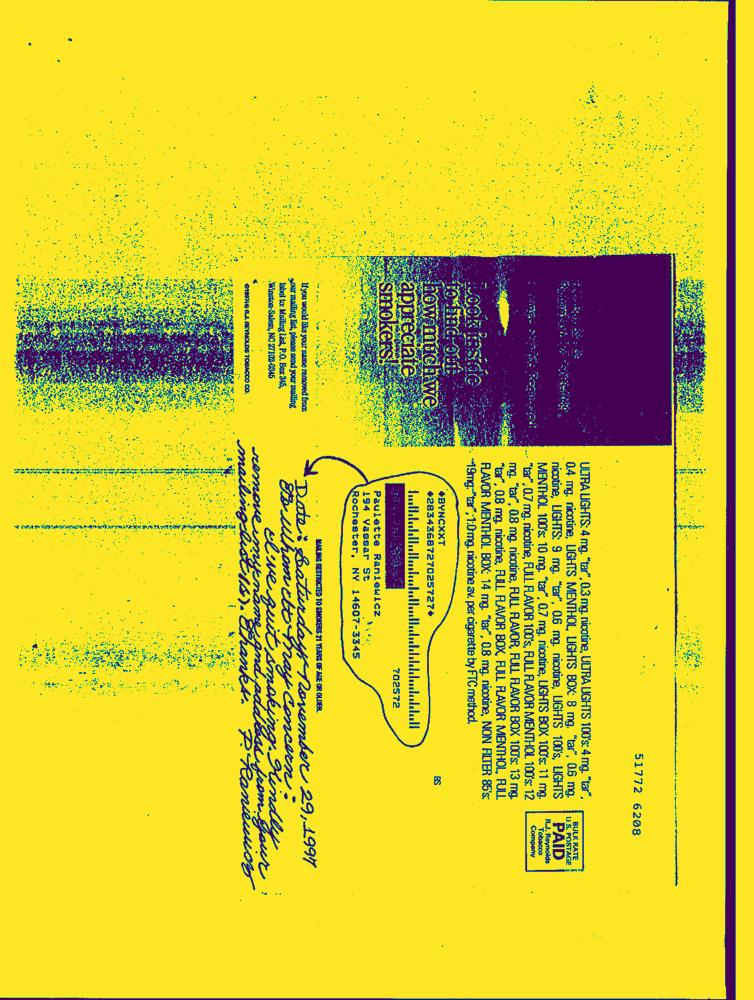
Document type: Hand-Written